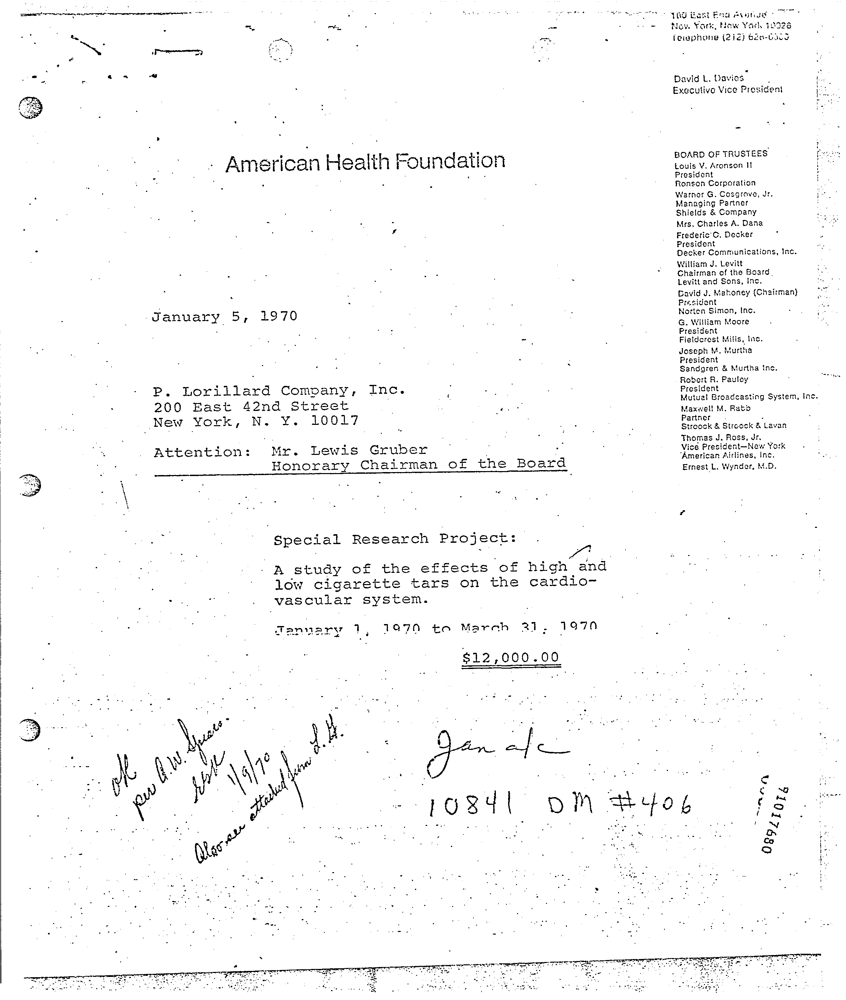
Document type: Invoice